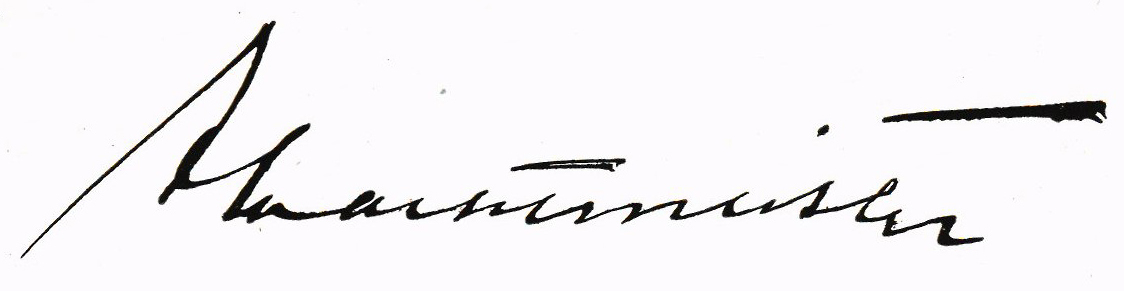
Signature of: axel hansson wachtmeister